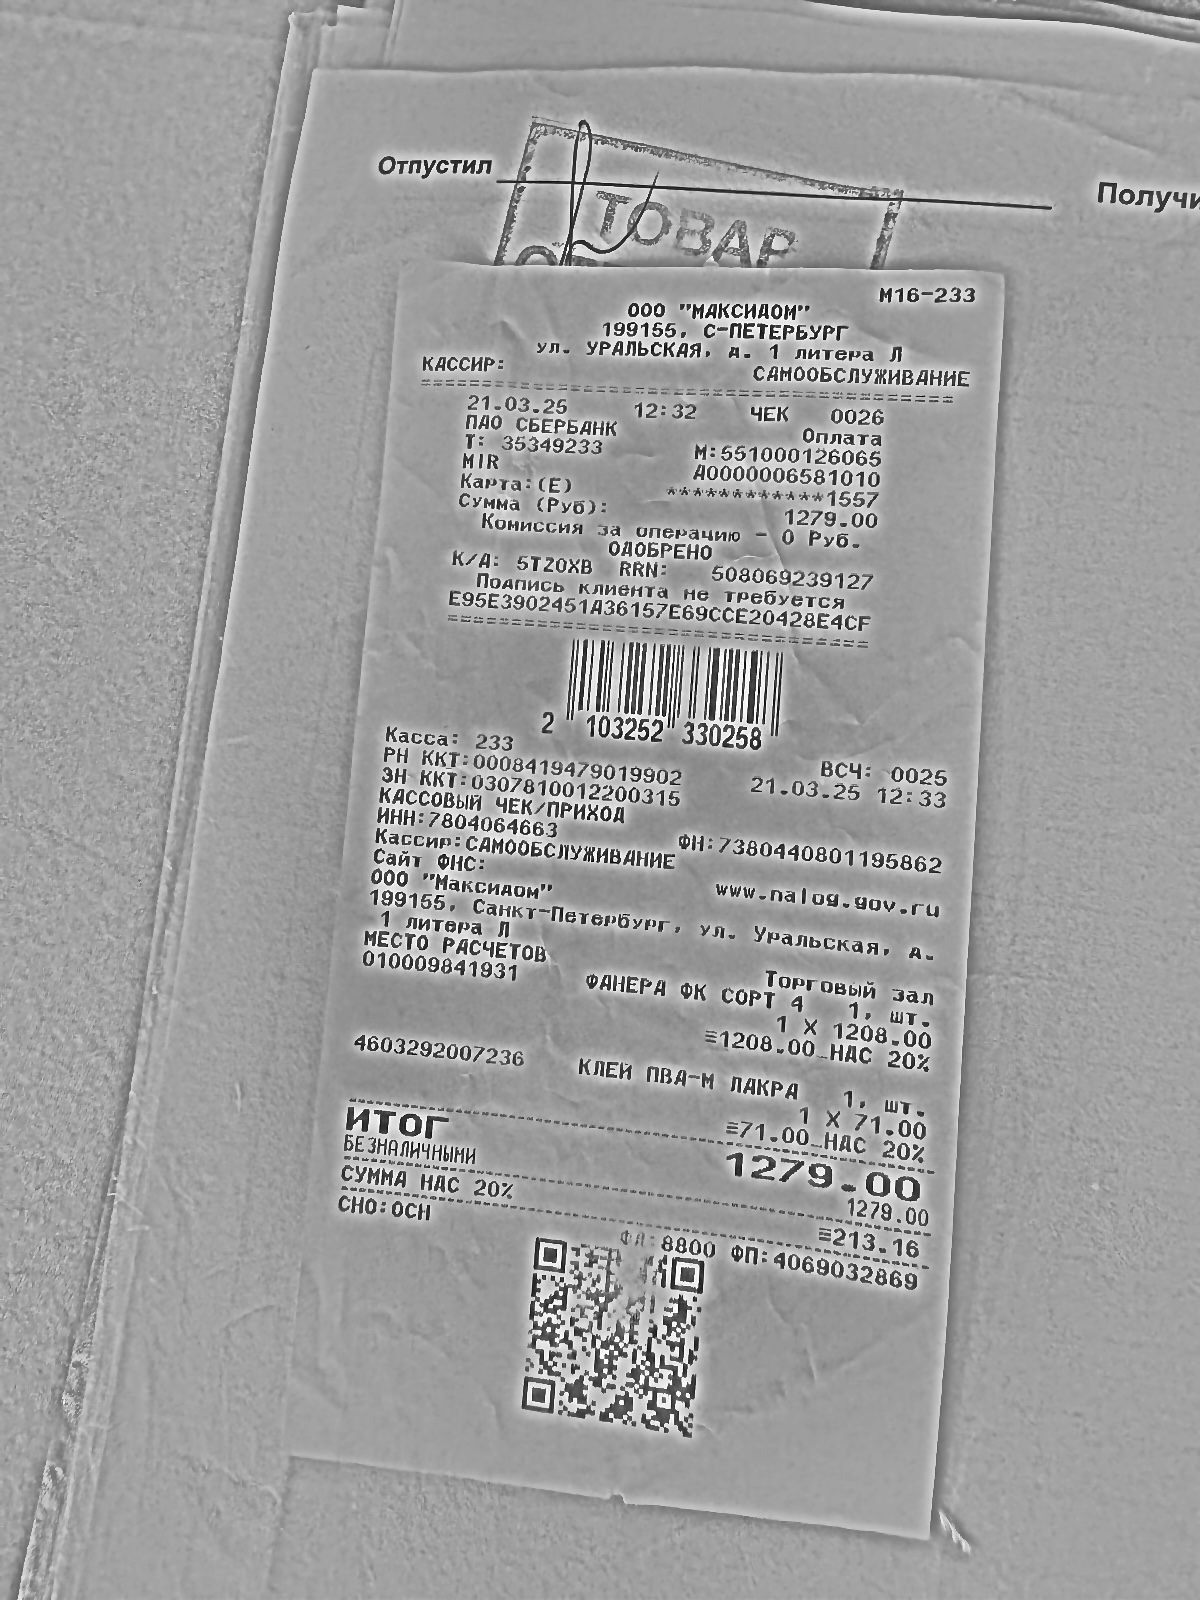
Продавец: ООО "МАКСИАЛ"
ИНН: 7804064663
Дата: 21.03.25
Товары: ФАЙПРАФ ФК СОРТ 4 1; КЛЕН ПВА-М НАКРА
Количество: 1.000; 1.000
Цена: 12108.00; 71.00
Сумма: 12108.00; 71.00
Итого: 1279.00